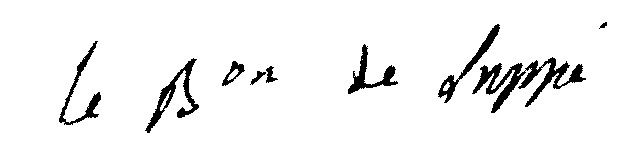
Signature of: jean phinée suzanne de luppé de taybosc